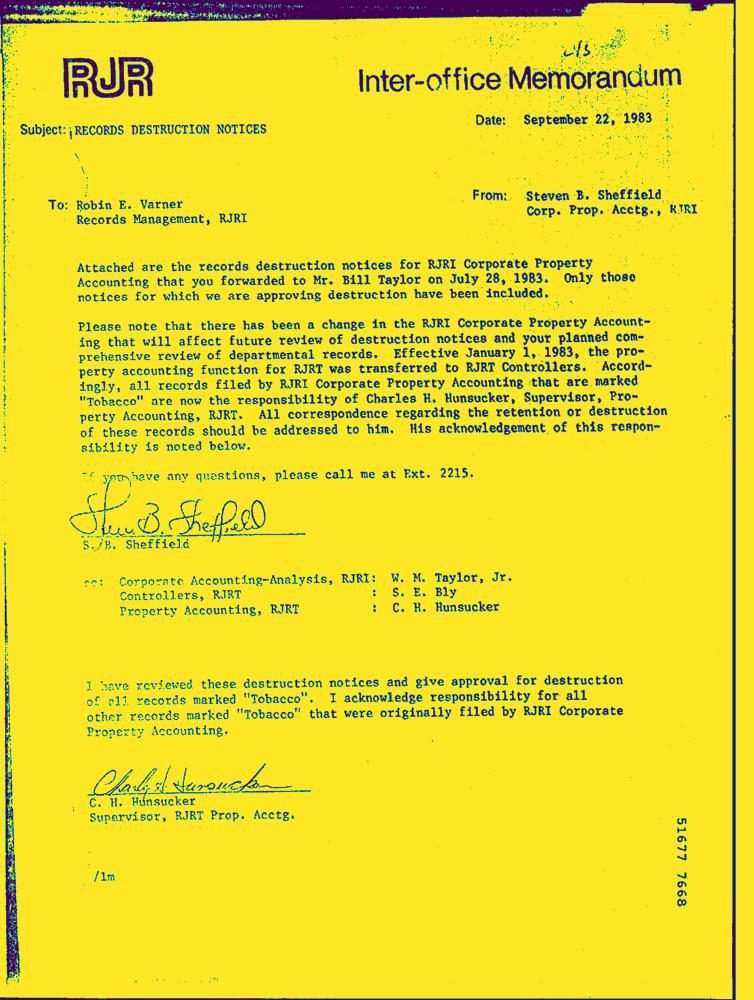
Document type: Letter-Doc